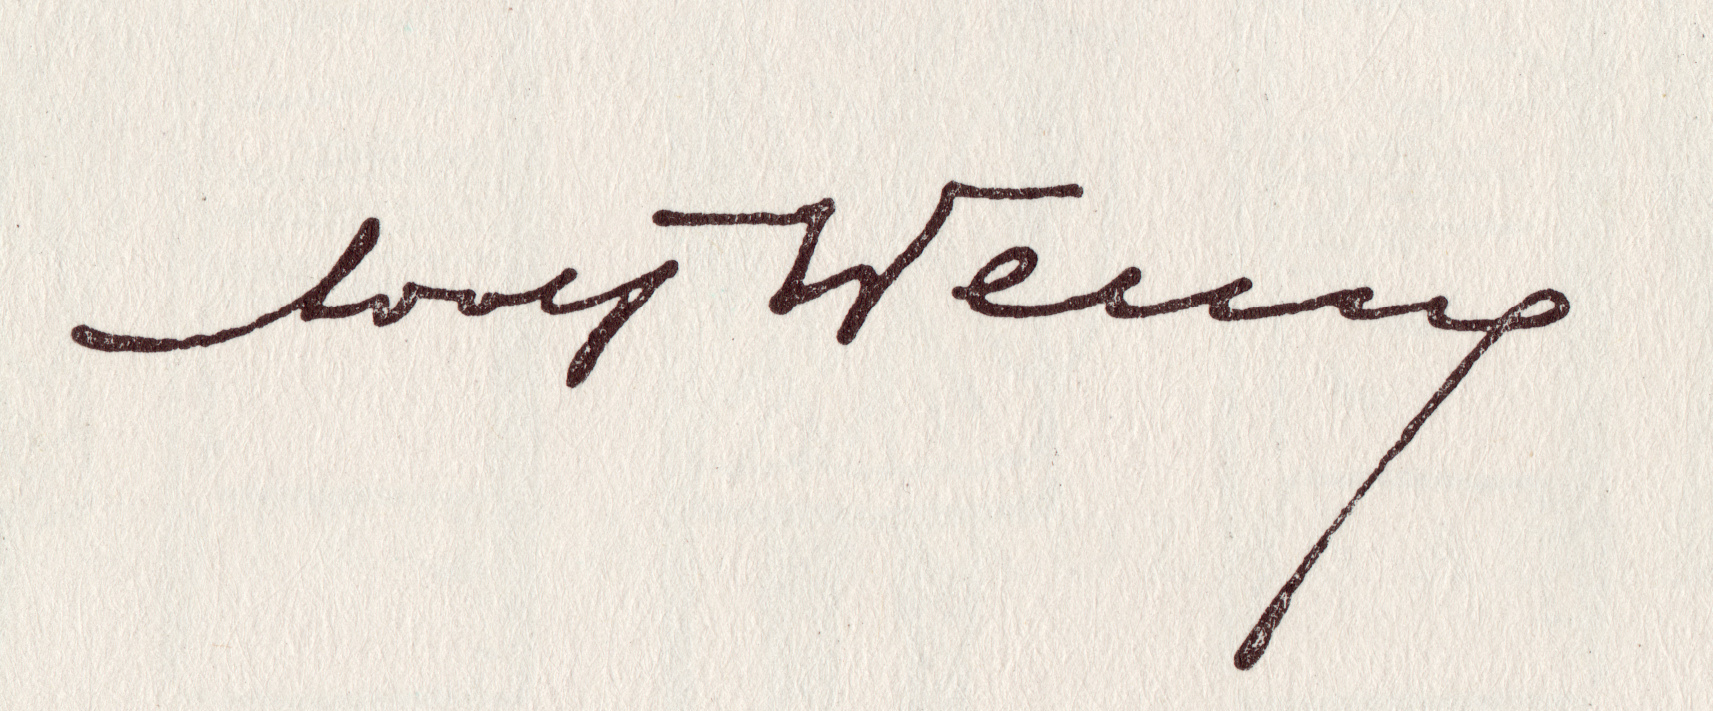
Signature of: adolf wenig